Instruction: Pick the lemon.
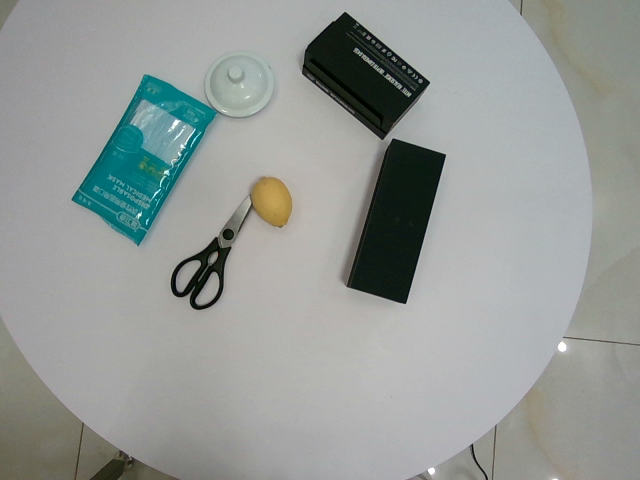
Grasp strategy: vertical